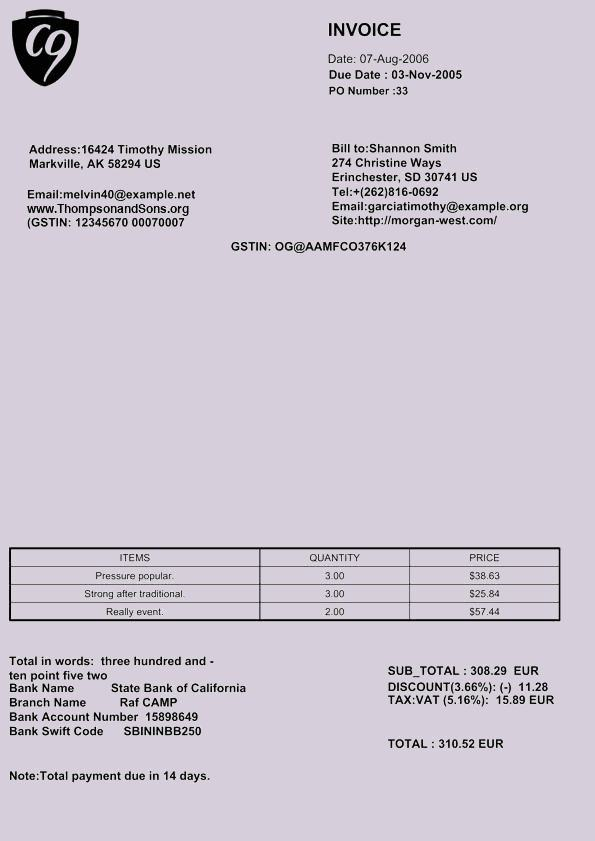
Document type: Invoice